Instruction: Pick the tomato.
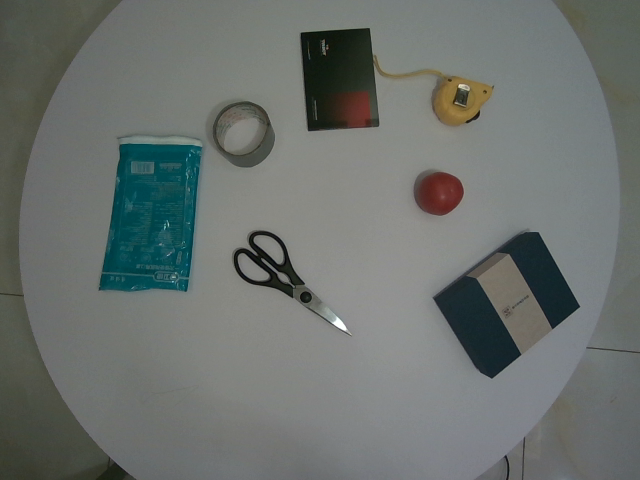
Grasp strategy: vertical